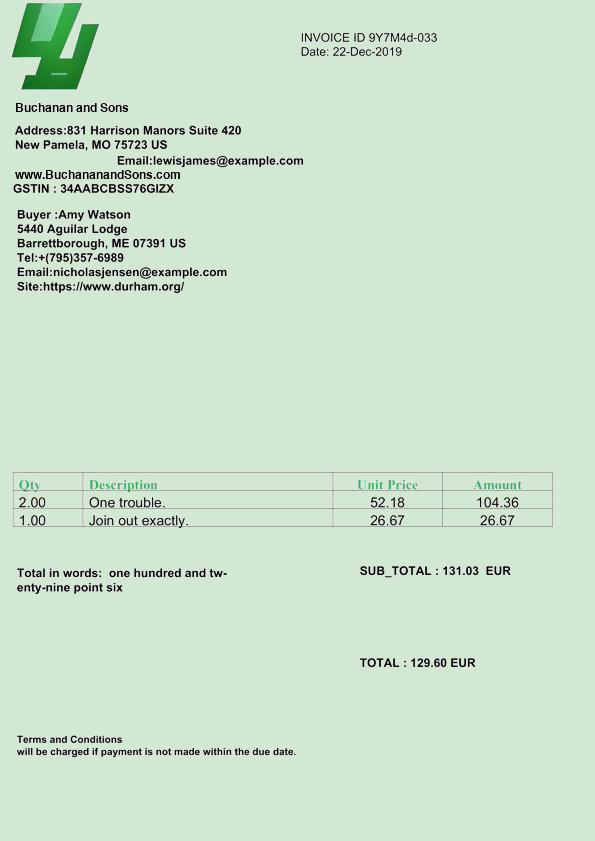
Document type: Invoice